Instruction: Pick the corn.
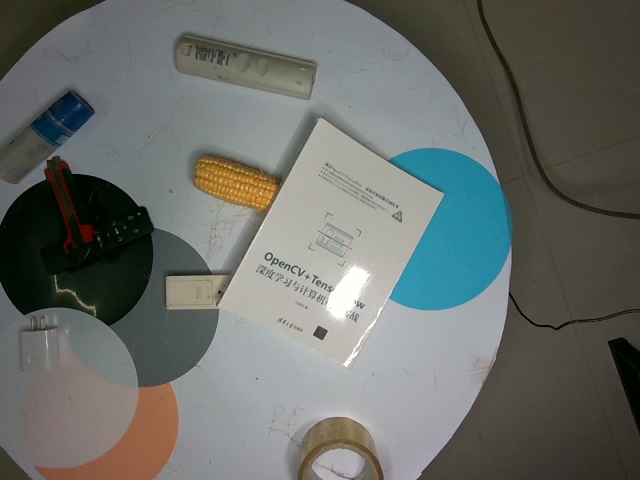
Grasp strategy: vertical